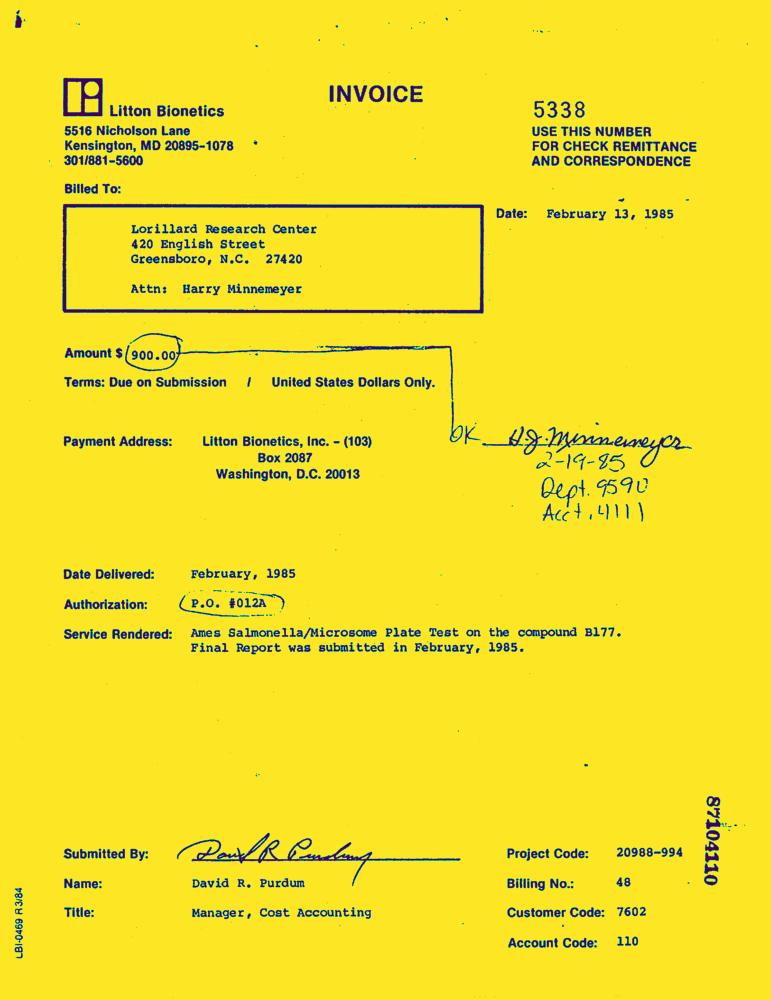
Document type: Invoice-Doc